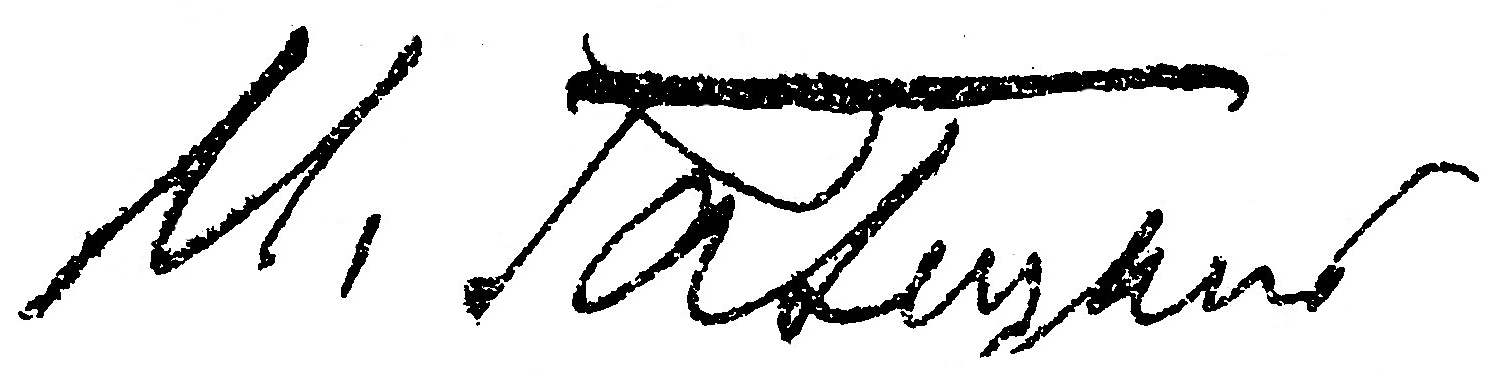
Signature of: ivan galetskiy